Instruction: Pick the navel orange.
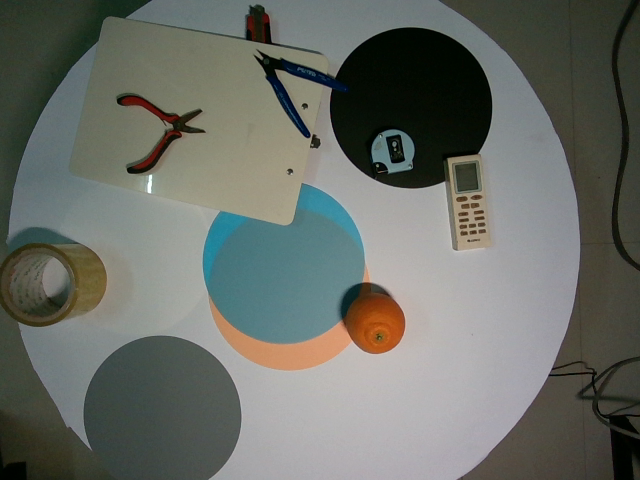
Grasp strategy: vertical